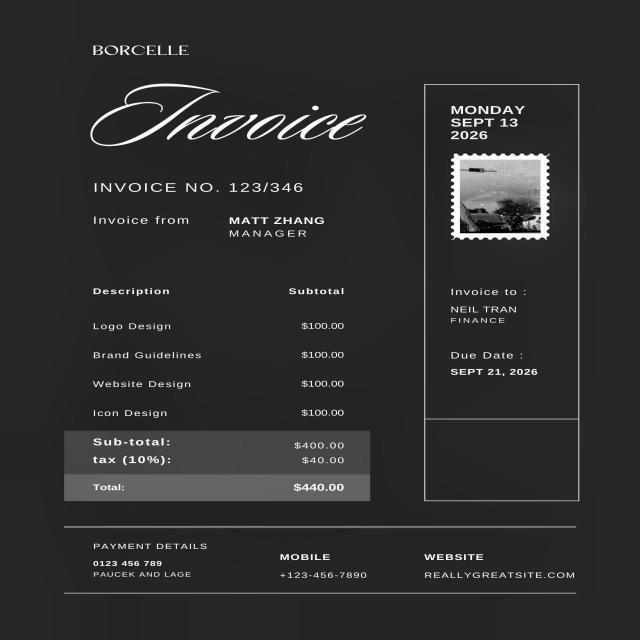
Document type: Invoice